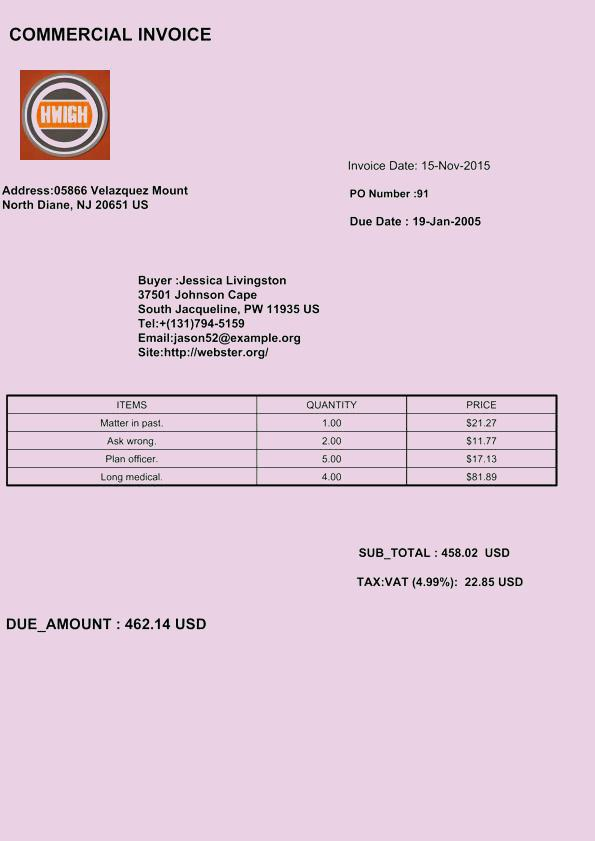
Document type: Invoice